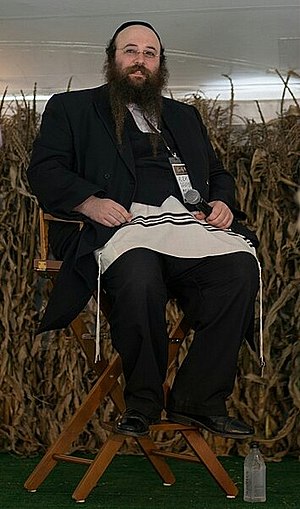
Alexander Rapaport at Roots conference hosted by the Chef's Garden.